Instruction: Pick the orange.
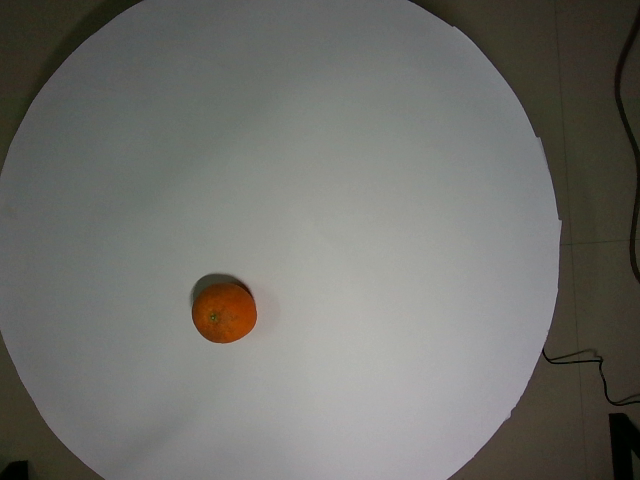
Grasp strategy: vertical